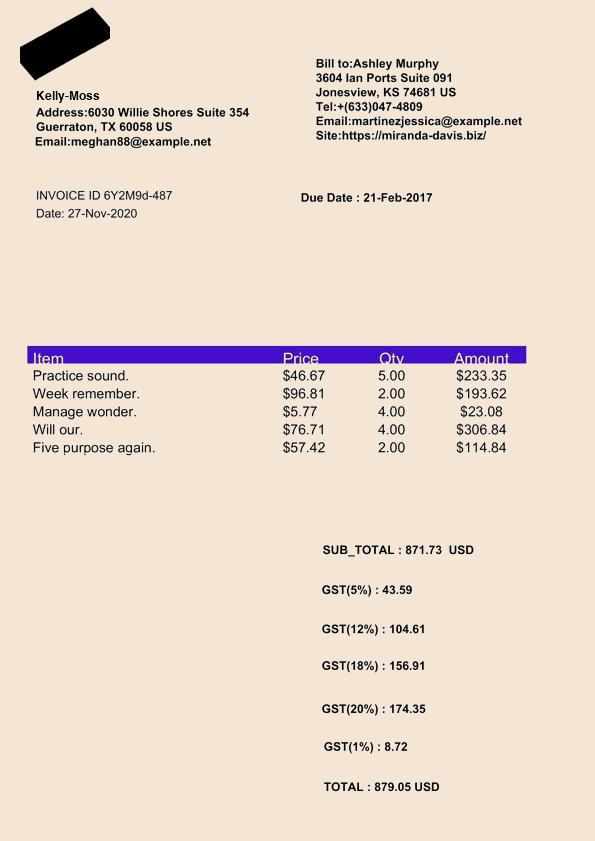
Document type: Invoice